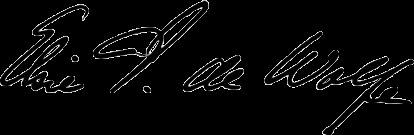
Signature of: elsie de wolfe